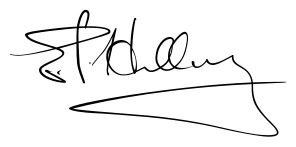
Signature of: edmund hillary